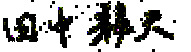
Signature of: tatsuo tanaka